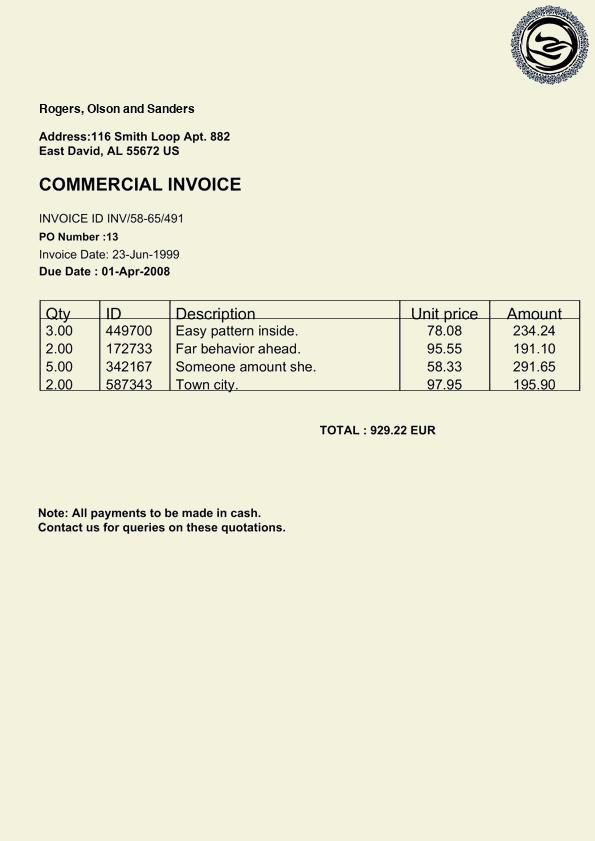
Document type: Invoice